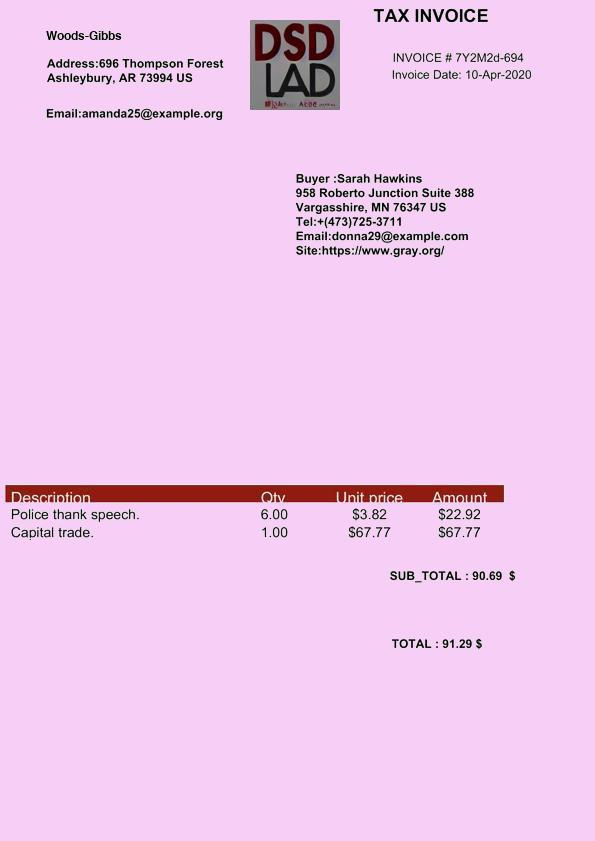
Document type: Invoice